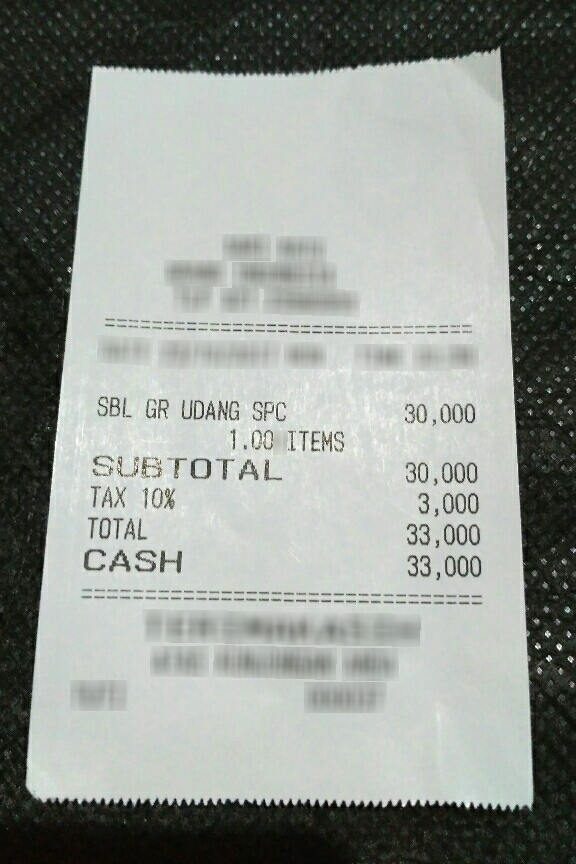
Number of items: 2
Subtotal: 30,000
Tax: 3,000
Total: 33,000
OCR text regions:
text: TOTAL
text: 33,000
text: CASH
text: 33,000
text: 1.00
text: ITEMS
text: SBL
text: GR
text: UDANG
text: SPC
text: 30,000
text: SUBTOTAL
text: 30,000
text: TAX
text: 10%
text: 3,000